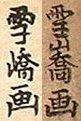
Signature of: sawa sekkyō